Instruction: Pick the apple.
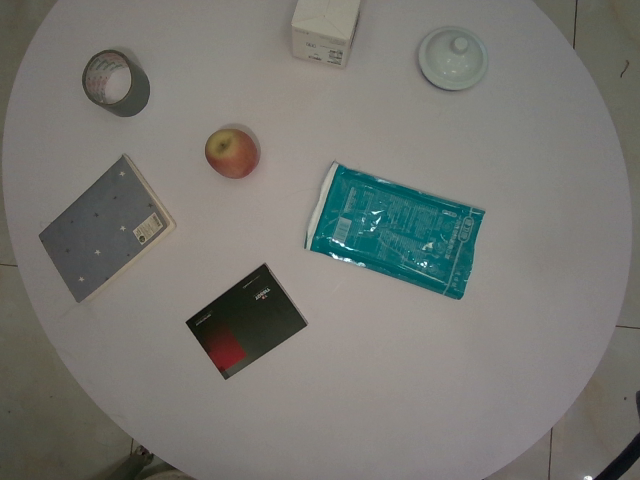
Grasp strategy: vertical